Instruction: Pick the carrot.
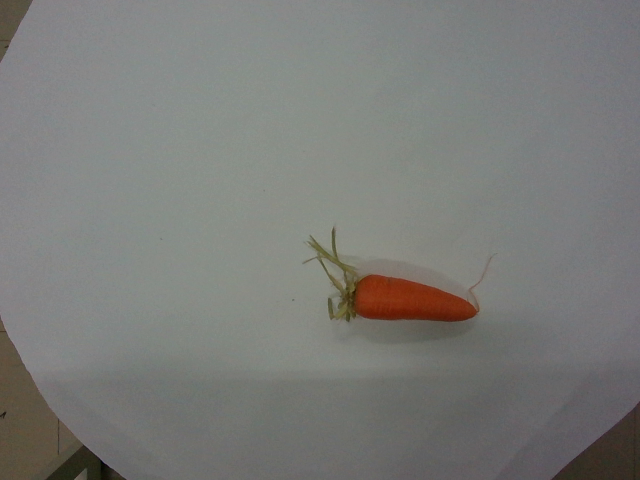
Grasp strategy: vertical